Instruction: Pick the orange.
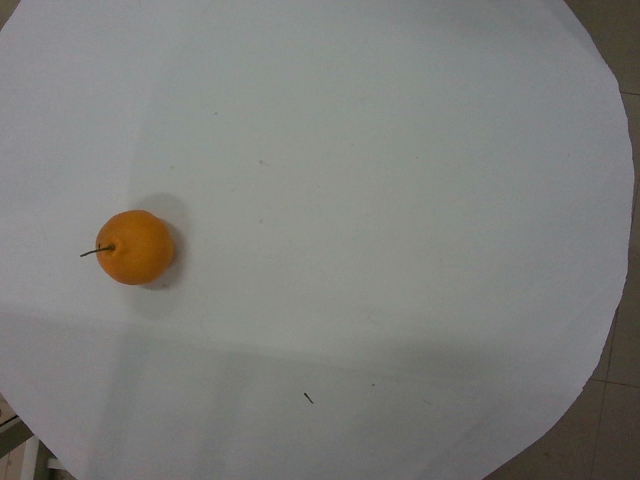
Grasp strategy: vertical